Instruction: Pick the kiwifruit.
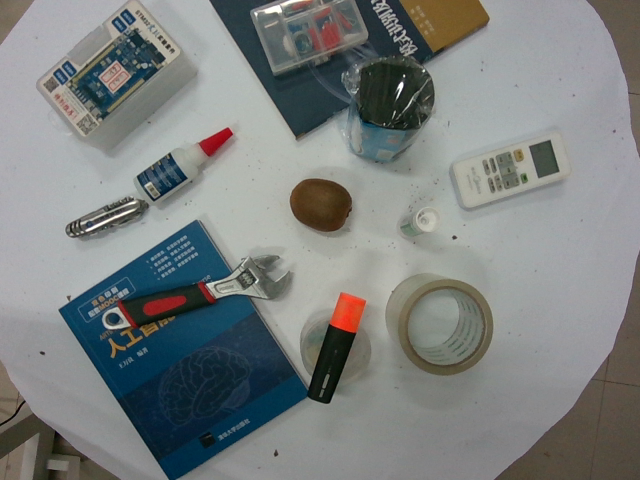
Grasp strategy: vertical